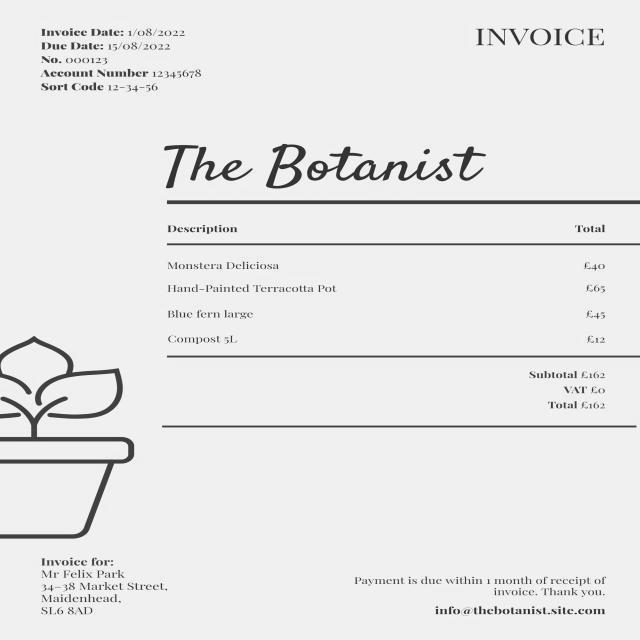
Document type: Invoice